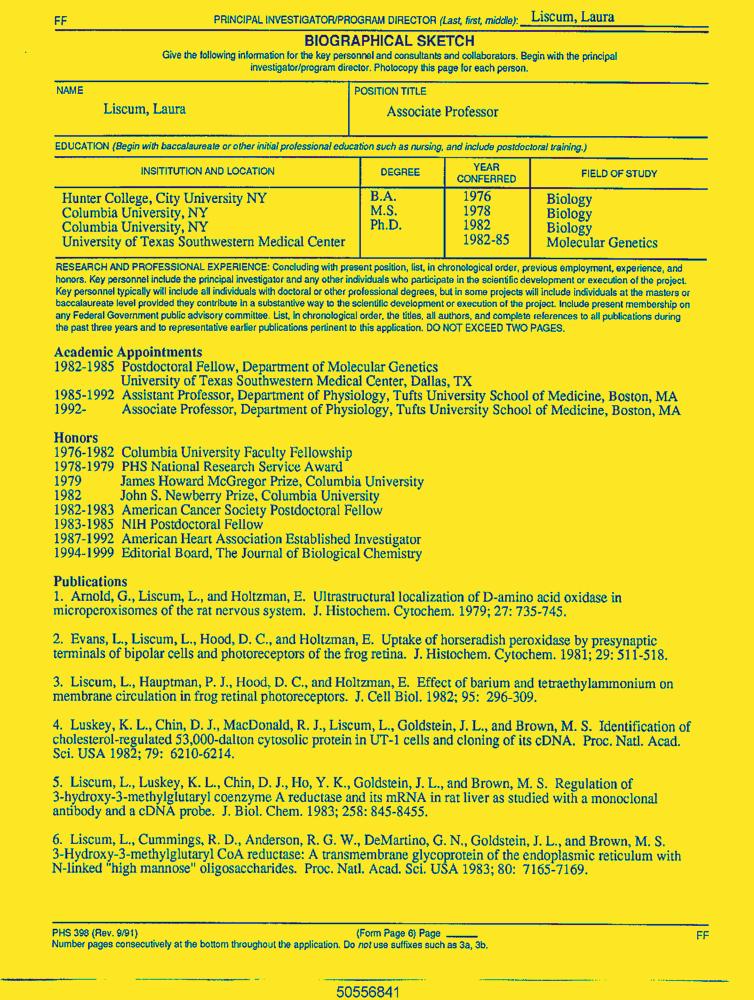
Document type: Resume-Doc